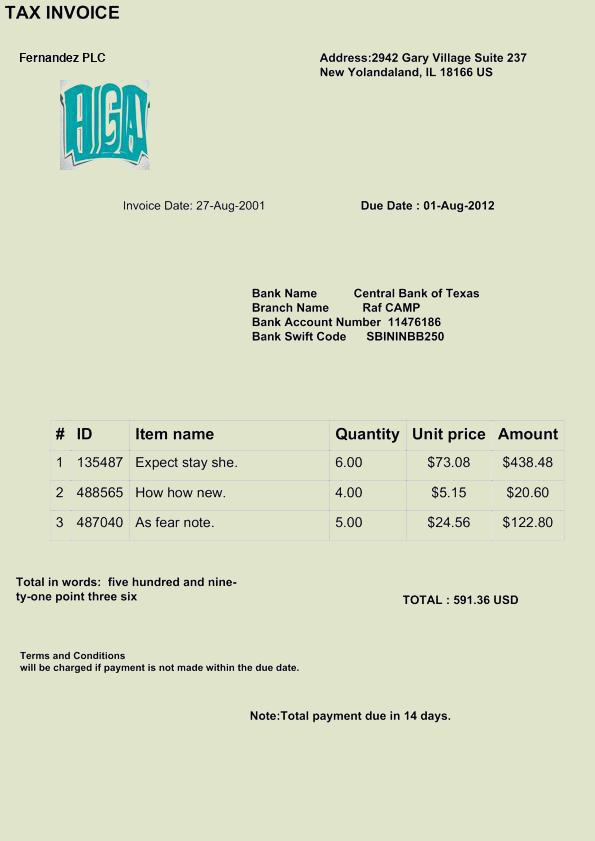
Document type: Invoice